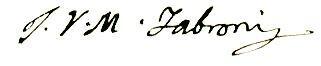
Signature of: giovanni fabbroni